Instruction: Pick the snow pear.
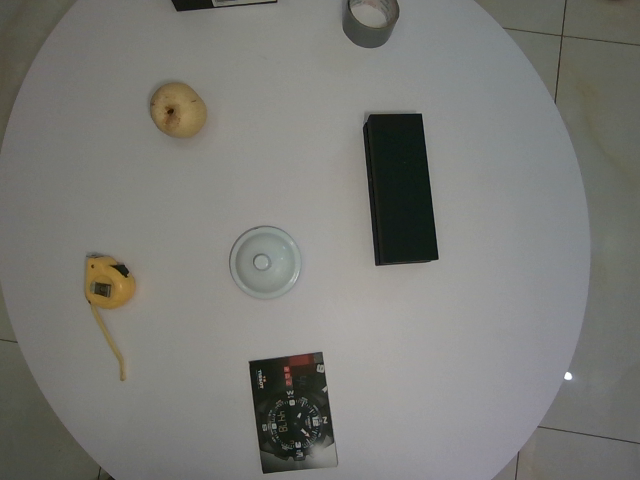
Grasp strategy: vertical